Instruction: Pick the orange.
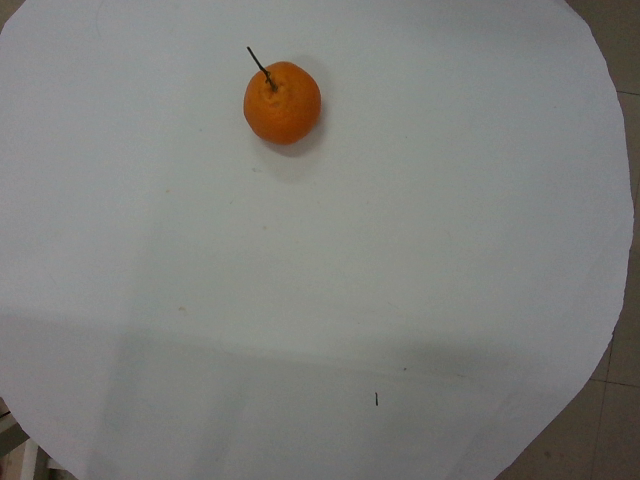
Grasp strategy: vertical